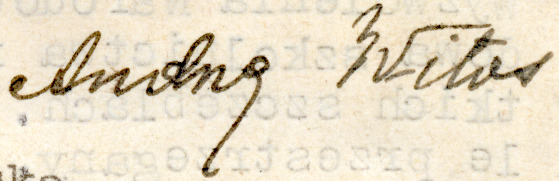
Signature of: andrzej witos